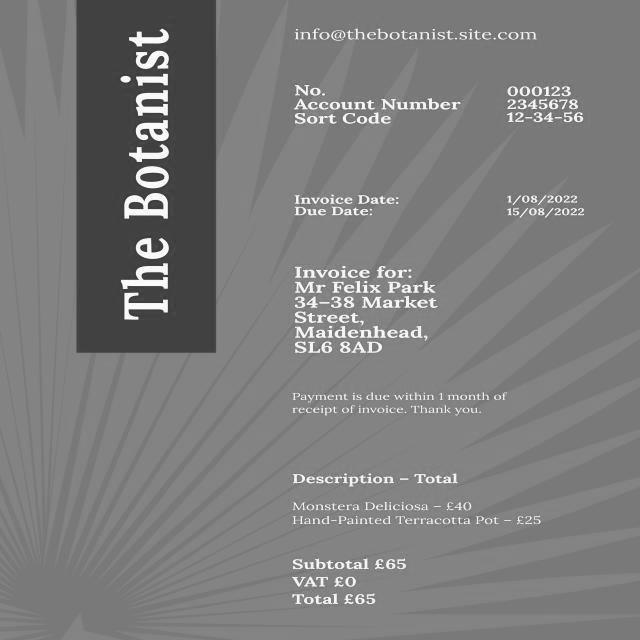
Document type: Invoice